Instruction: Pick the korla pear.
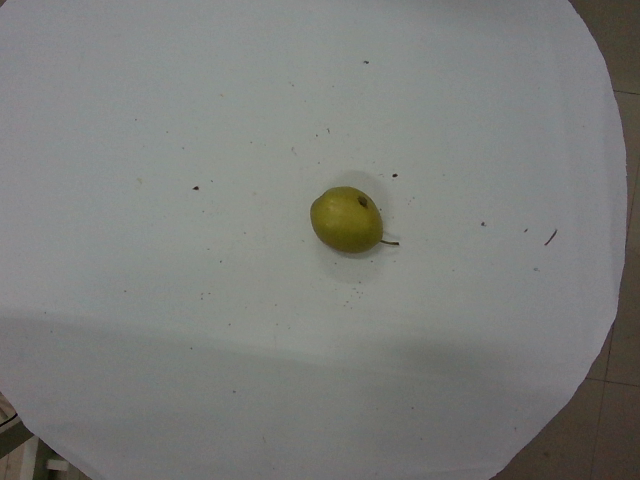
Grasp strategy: vertical